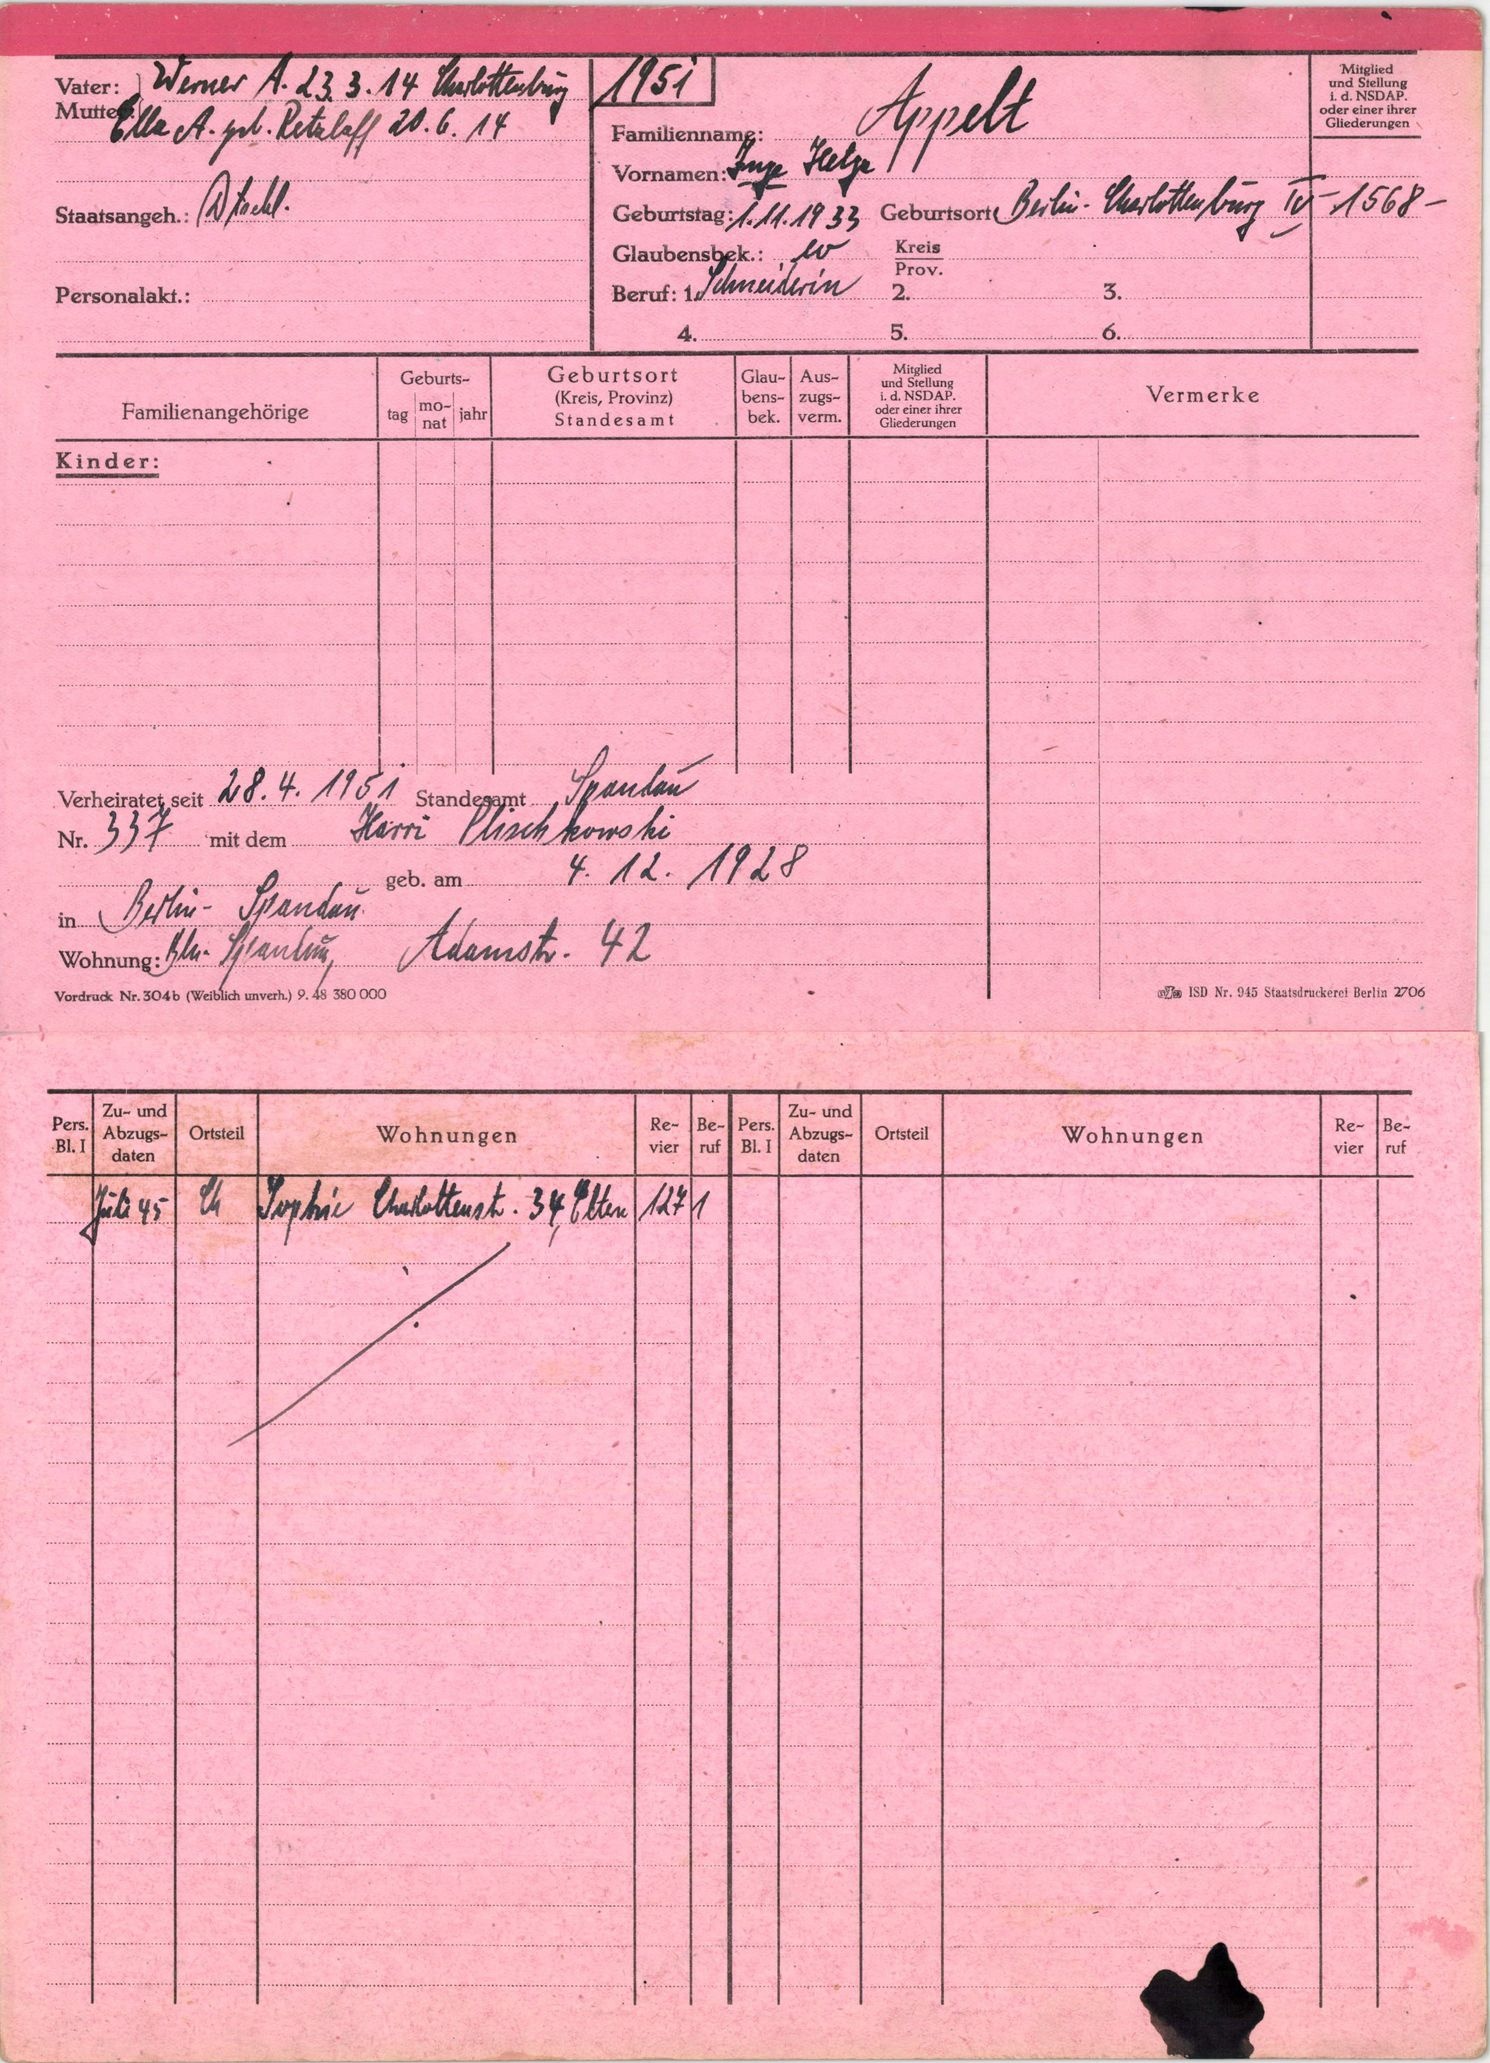
Appelt